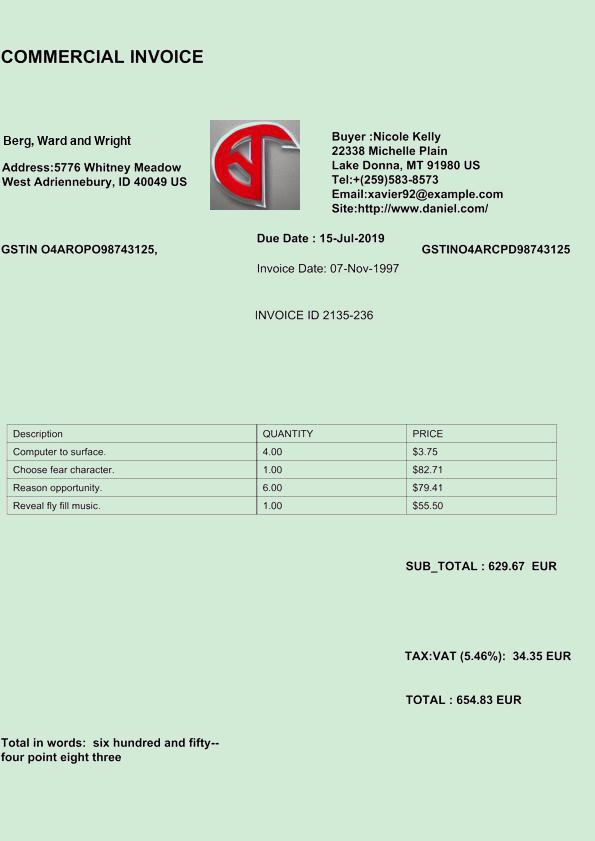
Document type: Invoice